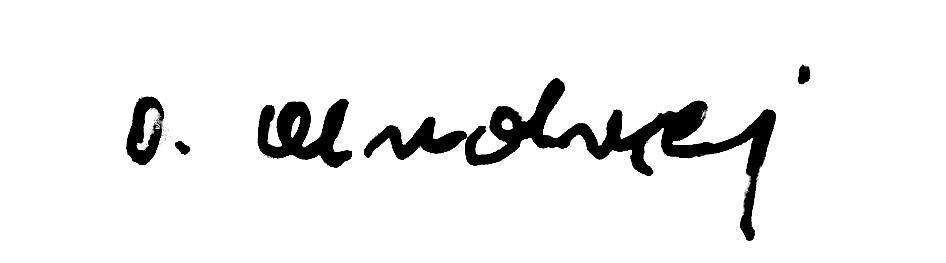
Signature of: andrzej deptuch